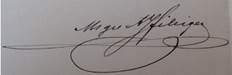
Signature of: augustin fibiger